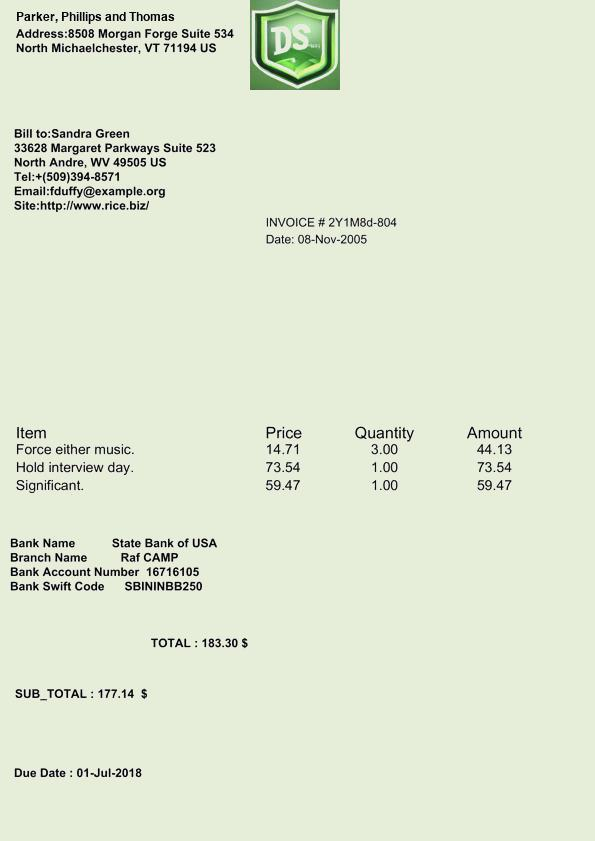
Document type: Invoice